Question: What is the potential diagnosis?
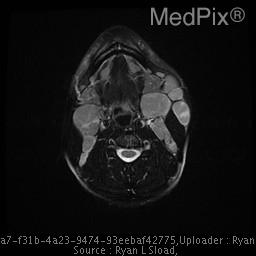
Answer: The possible diagnosis includes •  Sarcoidosis
•  Lymphoma
•  Reactive lymphadenopathy (fungal, etc.)
•  Catscratch disease
•  Metastatic carcinoma.